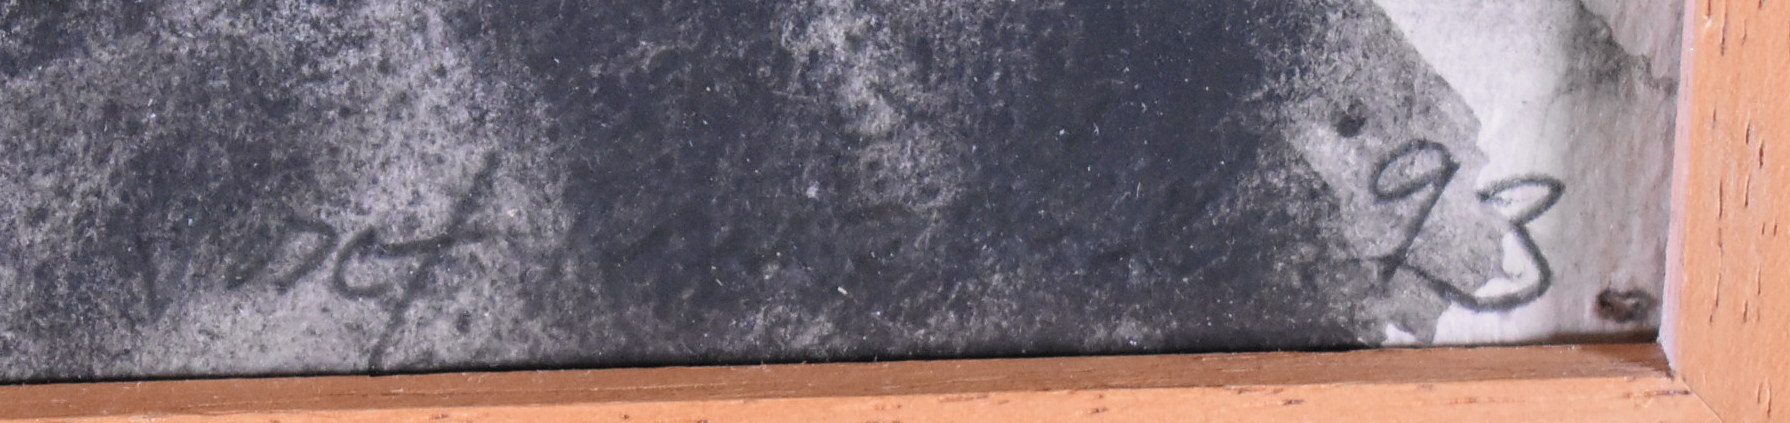
Signature of: josef hnízdil